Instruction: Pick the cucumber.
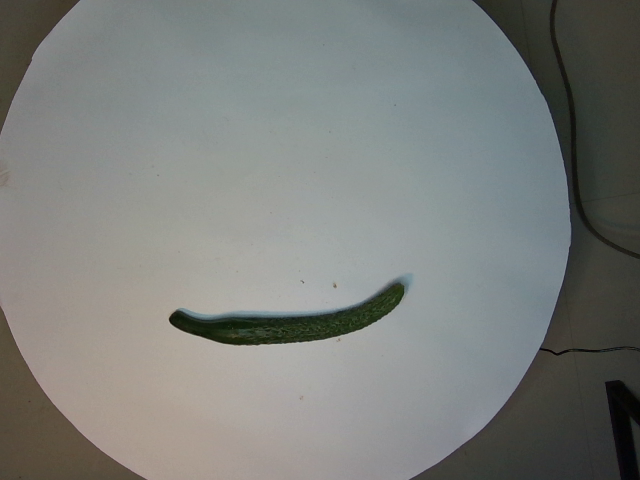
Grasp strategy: vertical